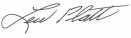
Signature of: lewis e platt